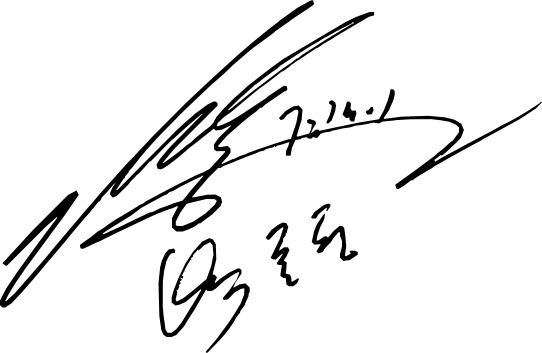
Signature of: park joon hyung